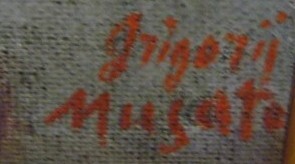
Signature of: grigorij musatov